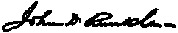
Signature of: john daniel runkle